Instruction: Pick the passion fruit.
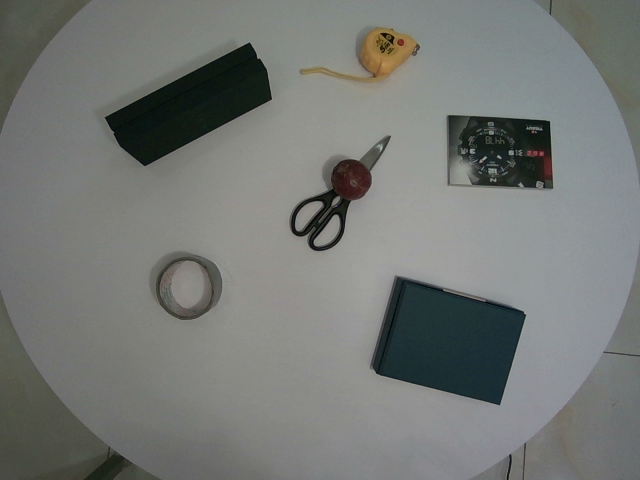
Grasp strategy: vertical